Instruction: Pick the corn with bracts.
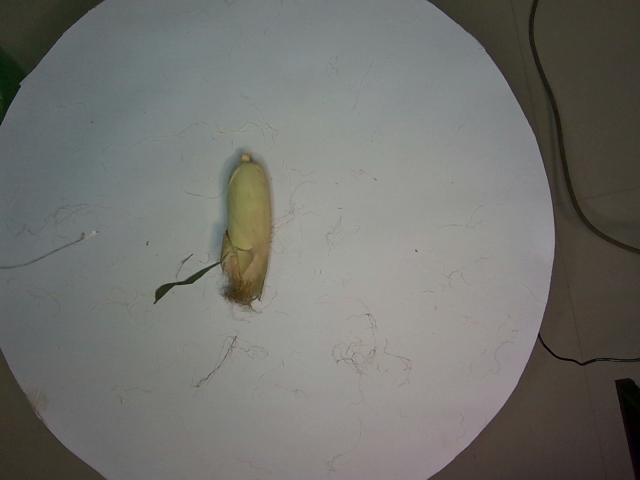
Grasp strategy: vertical